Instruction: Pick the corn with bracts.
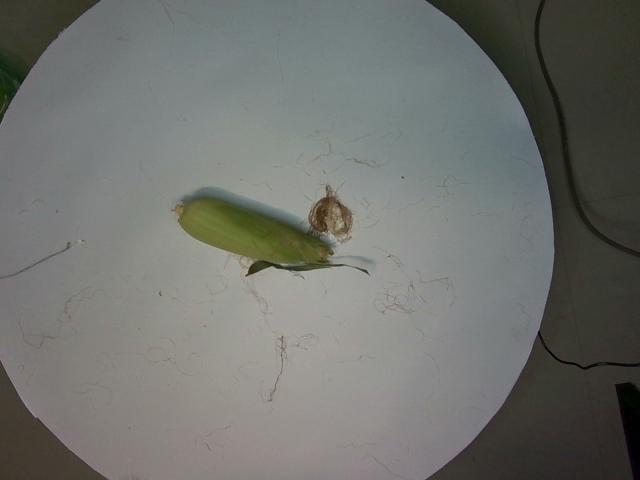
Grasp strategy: vertical